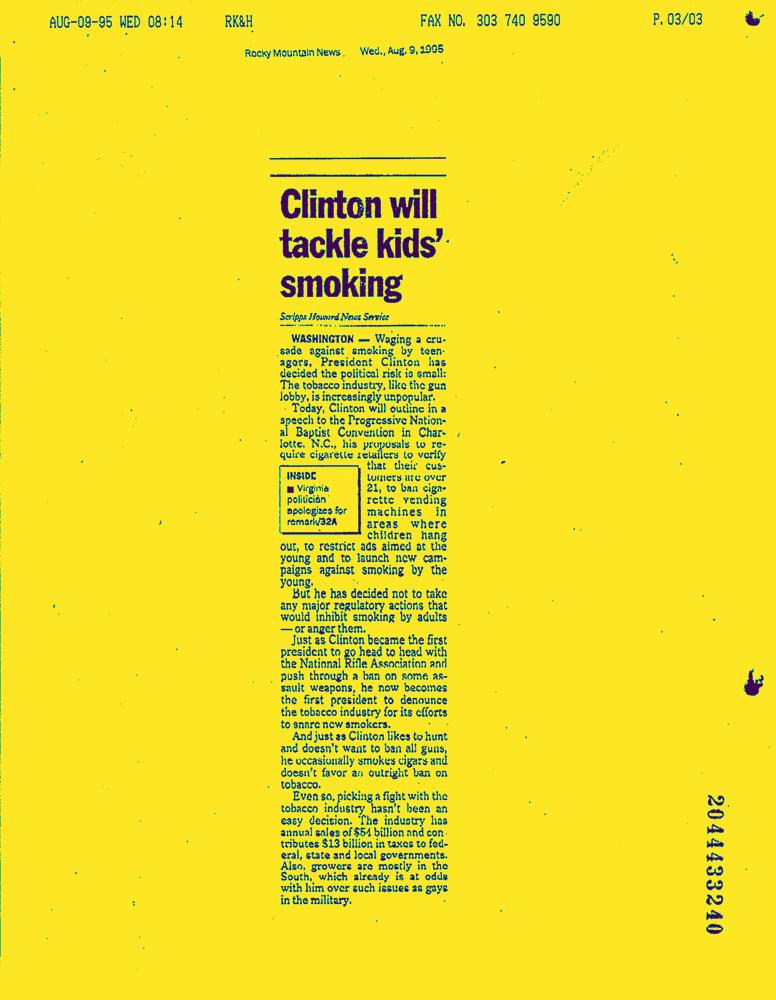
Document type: News-Article